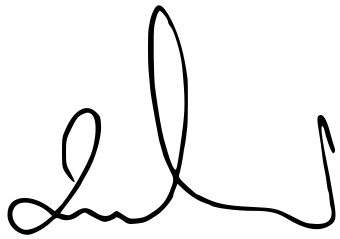
Signature of: marek zagórski